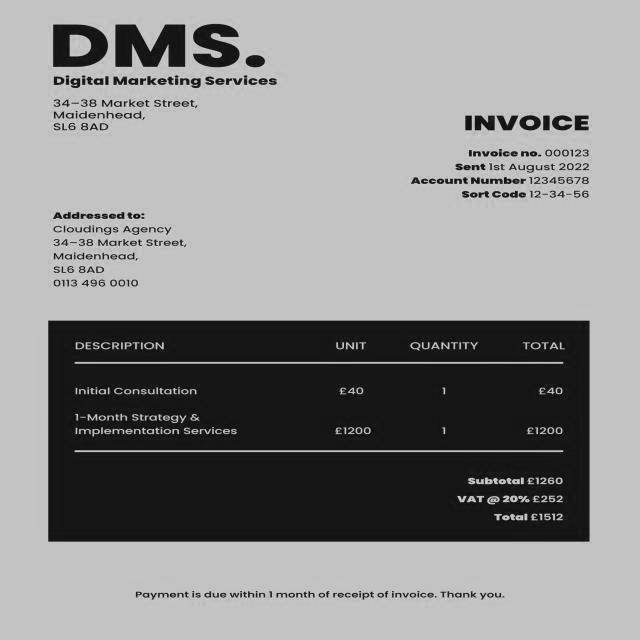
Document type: Invoice